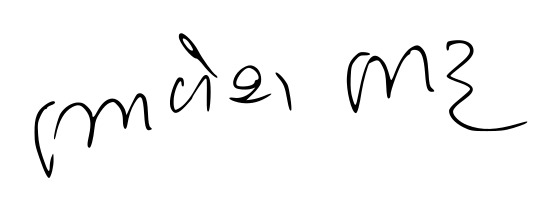
Signature of: bhavesh bhatt